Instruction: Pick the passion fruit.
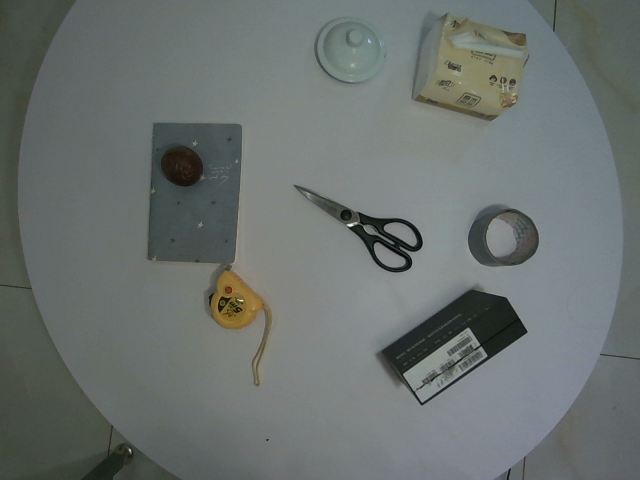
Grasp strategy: vertical